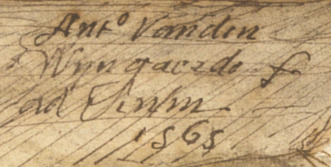
Signature of: anton van den wyngaerde